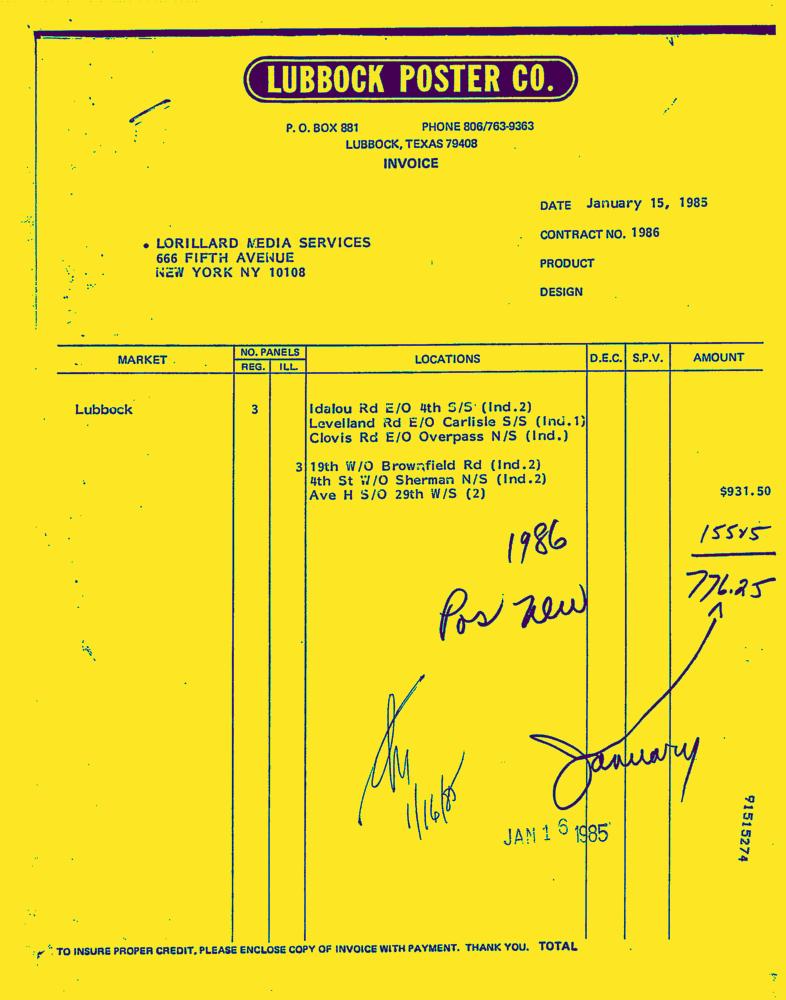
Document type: Invoice-Doc